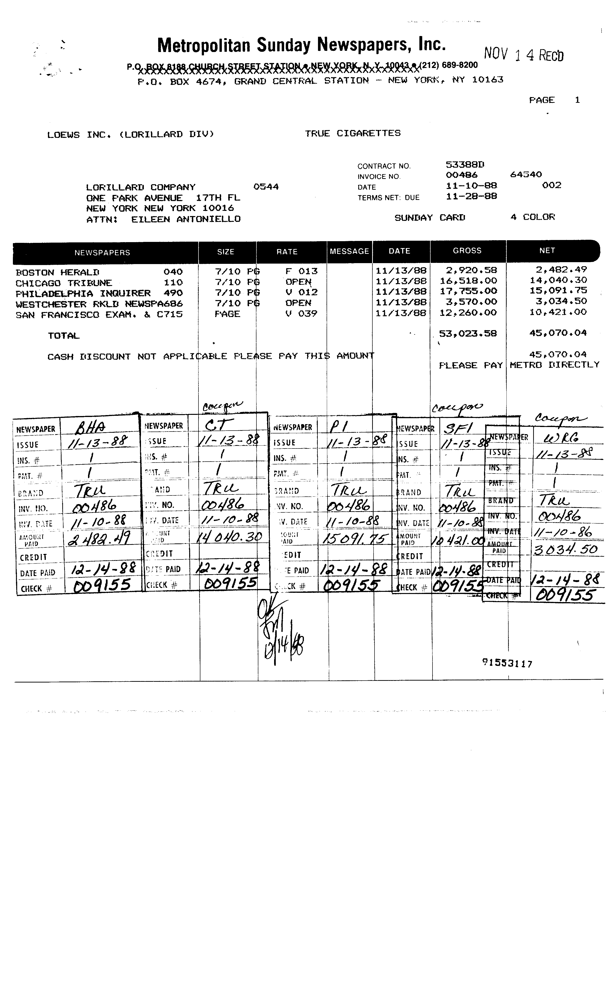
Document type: Invoice